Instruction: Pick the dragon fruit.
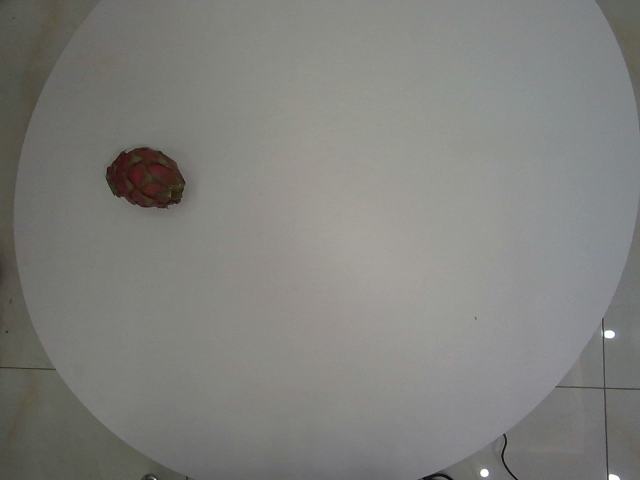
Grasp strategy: vertical